Question: What is the main concern?
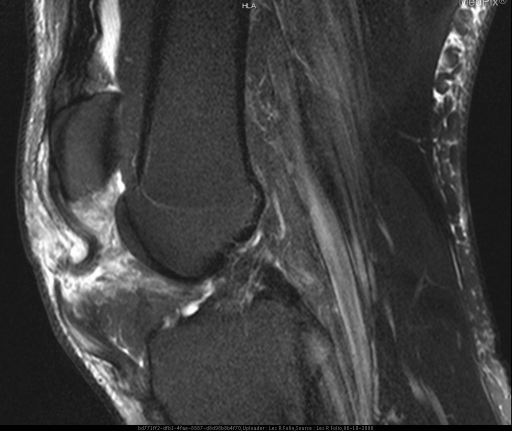
Answer: The findings suggest Plain lateral x-rays of bilateral knees showed patella alta, a high riding patella. Joint effusion was noted. On MRI, disrupted patellar tendons were noted bilaterally.. Figure 3 is a T2 sagittal of right knee showing the tendon retracted with associated increased signal representing tear and inflammation.. The patient might have a history of This 42 y/o active duty man jumped from his vehicle and felt a pop.  He then tried to hop on the other leg to the aid station and felt a pop in the good leg.  The rest is history with him lying in the dirt unable to walk, asking for help, crawling on his belly, etc..